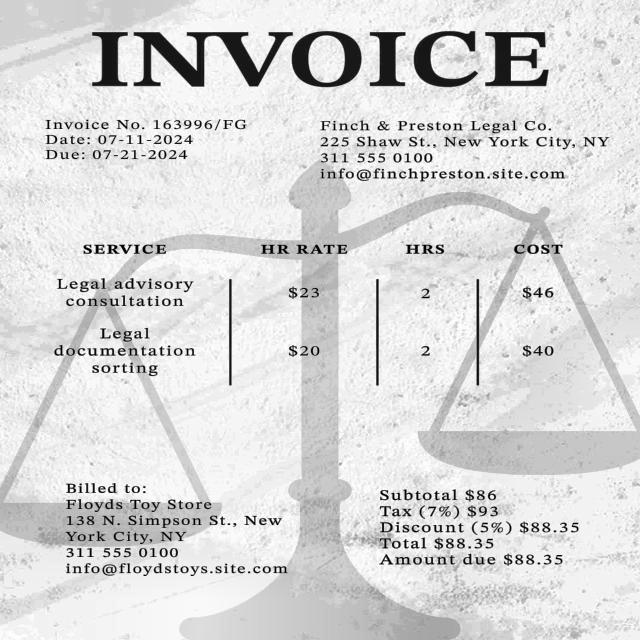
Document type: Invoice